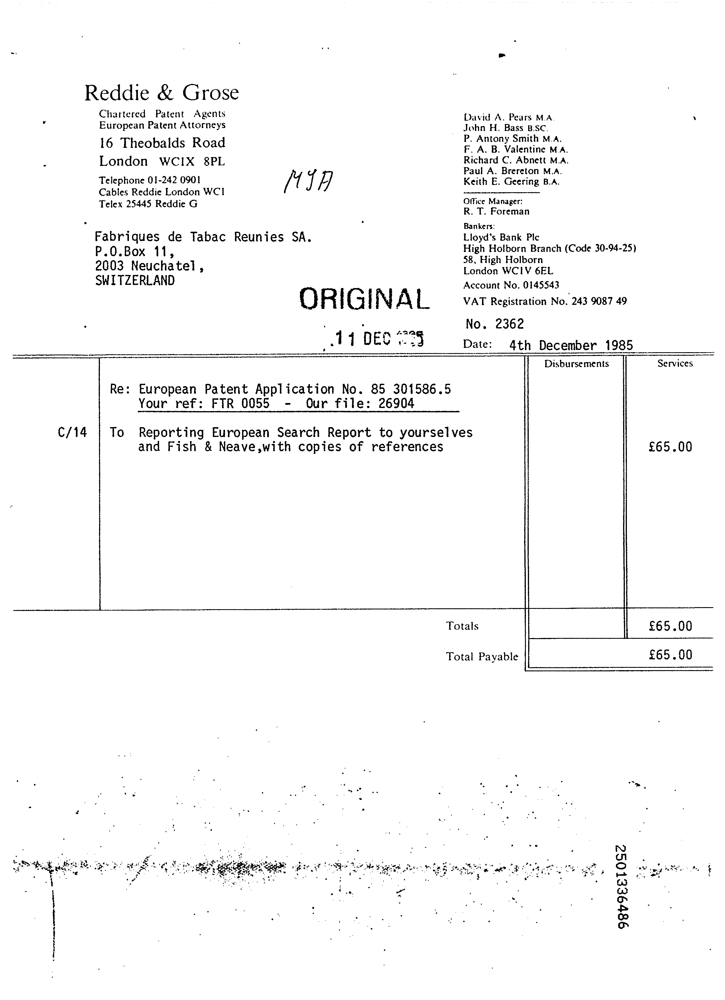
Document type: Invoice